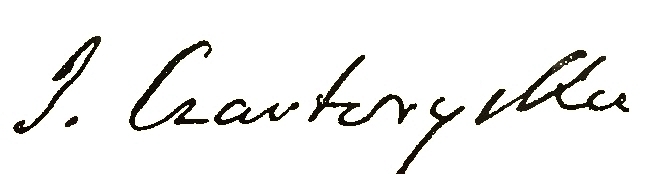
Signature of: izabela czartoryska